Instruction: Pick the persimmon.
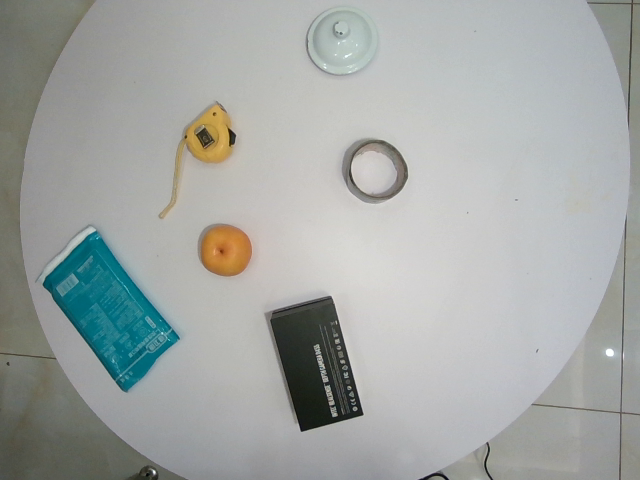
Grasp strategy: vertical